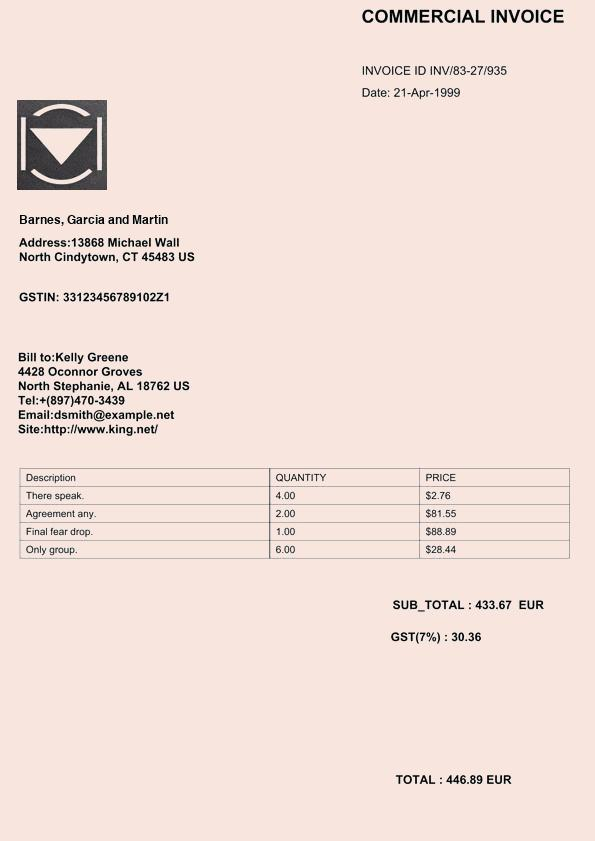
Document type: Invoice